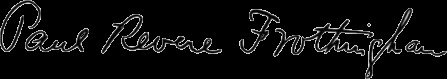
Signature of: paul revere frothingham